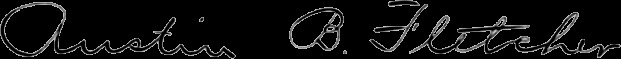
Signature of: austin barclay fletcher